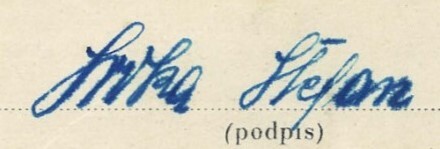
Signature of: stefan sroka